Question: What appears to be the issue?
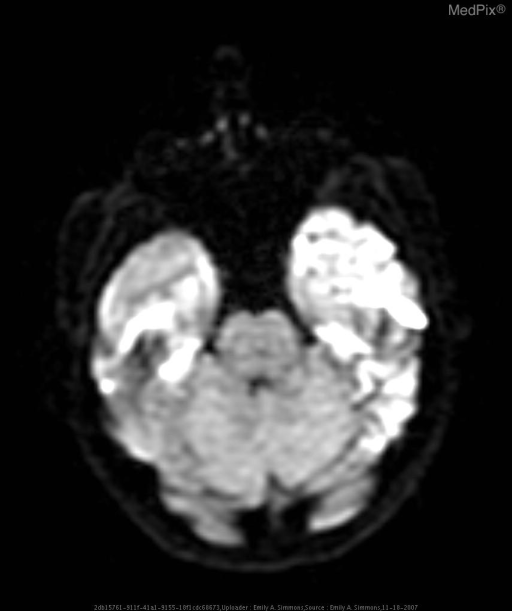
Answer: The findings suggest Bilateral temporal lobe involvement (L>R) with low attenuation on non-contrast CT, enhancement with gadolinium on T1, T2 hyper-intensity and restricted diffusion consistent with edema.. Restricted diffusion in bilateral temporal lobes.. The patient might have a history of 21 y/o soldier deployed to Iraq.  Found down in barracks three days after being treated for non-specific viral illness..